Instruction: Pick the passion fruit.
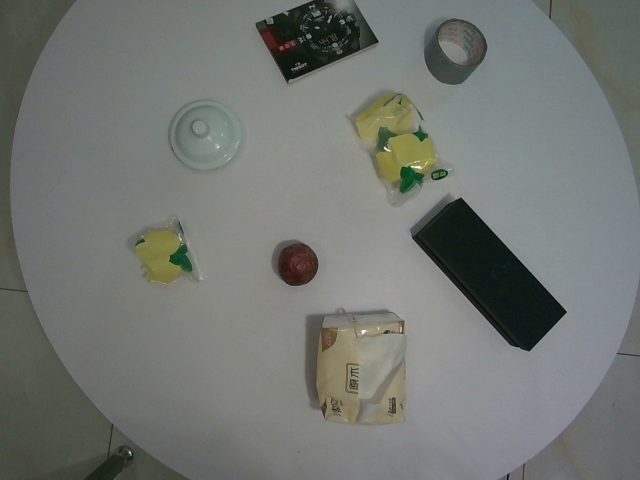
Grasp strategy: vertical